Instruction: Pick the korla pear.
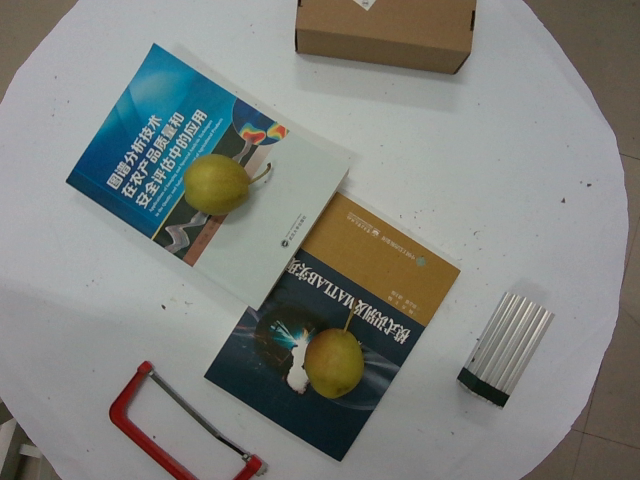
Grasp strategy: vertical